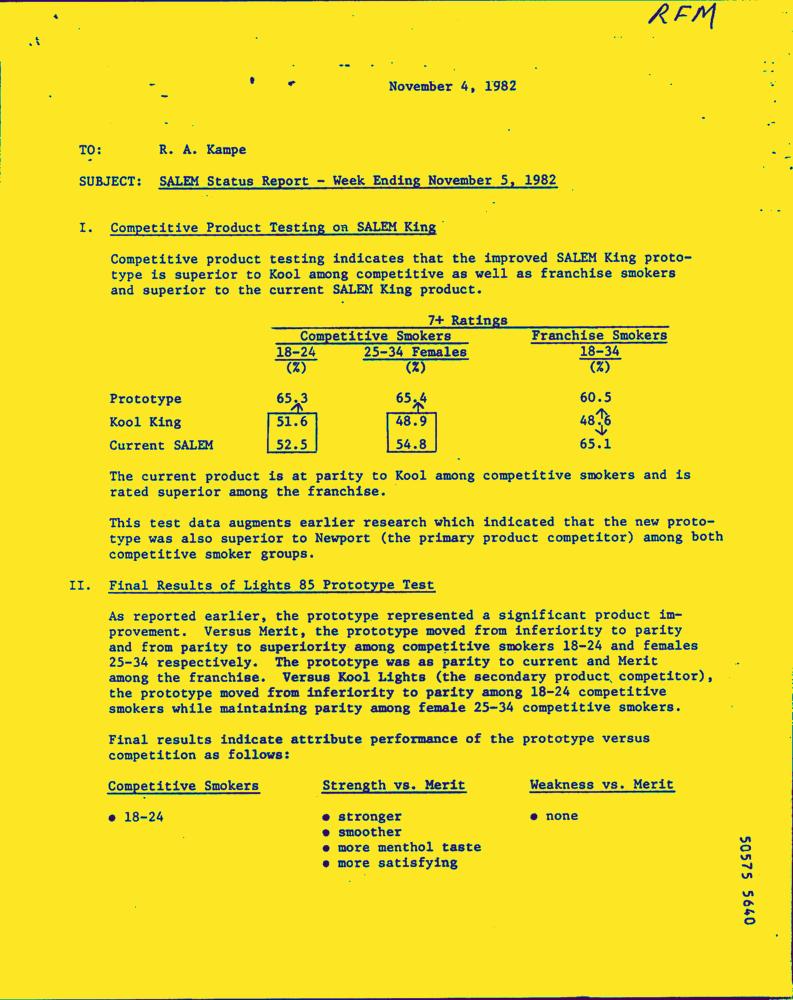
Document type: Letter-Doc